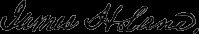
Signature of: james henry lane